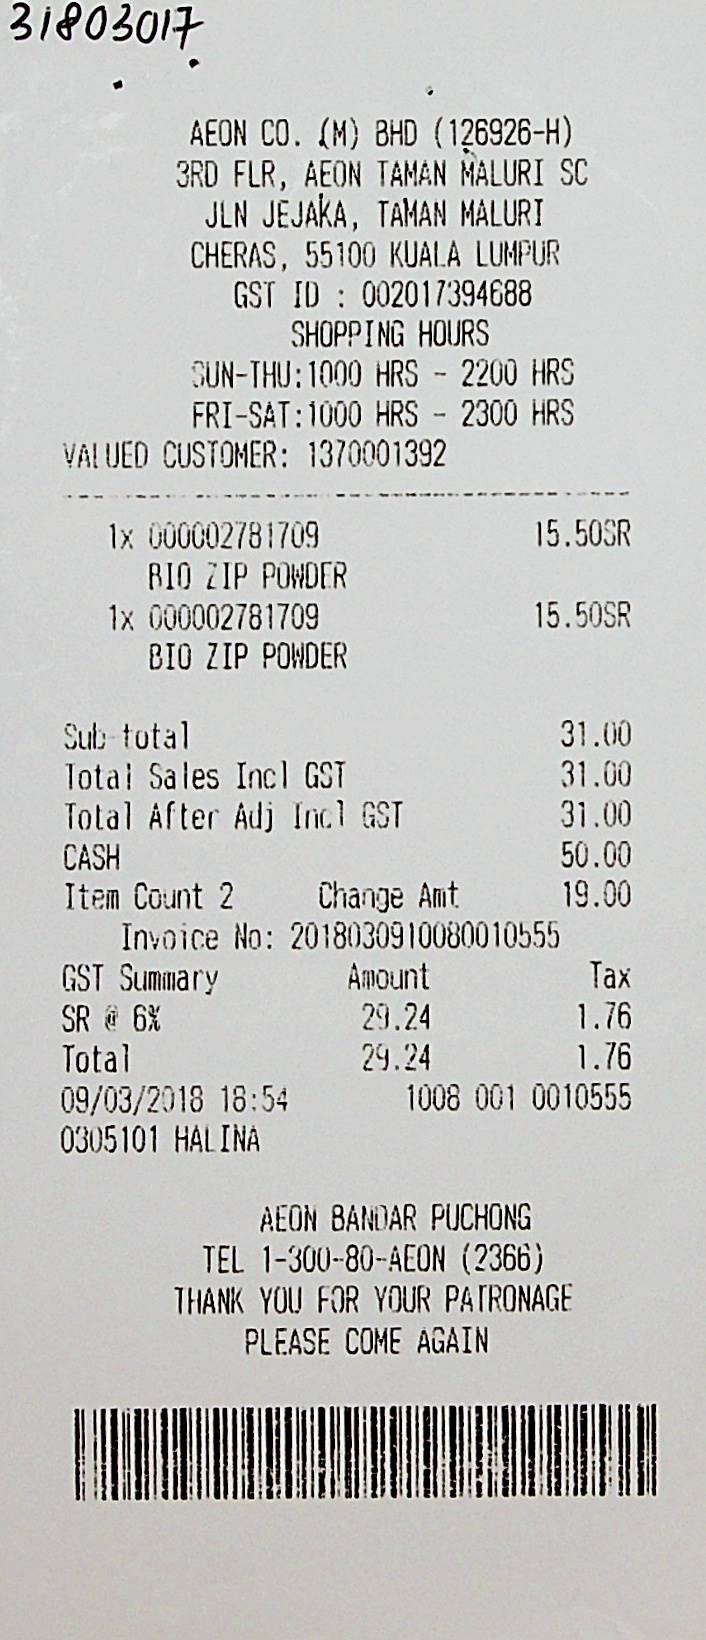
AEON CO. (M) BHD (126926-H)
3RD FLR, AEON TAMAN MALURI SC
JLN JEJAKA, TAMAN MALURI
CHERAS, 55100 KUALA LUMPUR
GST ID : 002017394688
SHOPPING HOURS
SUN-THU:1000 HRS - 2200 HRS
FRI-SAT:1000 HRS - 2300 HRS
VALUED CUSTOMER: 1370001392
1X 000002781709
15.50SR
BIO ZIP POWDER
1X 000002781709
15.50SR
BIO ZIP POWDER
SUB-TOTAL
31.00
TOTAL SALES INCL GST
31.00
TOTAL AFTER ADJ INCL GST
31.00
CASH
50.00
ITEM COUNT 2
CHANGE AMT
INVOICE NO: 2018030910080010555
GST SUMMARY
AMOUNT
TAX
SR @ 6%
29.24
1.76
TOTAL
29.24
1.76
09/03/2018 18:54
1008 001 0010555
0305101 HALINA
AEON BANDAR PUCHONG
TEL 1-300-80-AEON (2366)
THANK YOU FOR YOUR PATRONAGE
PLEASE COME AGAIN
19.00